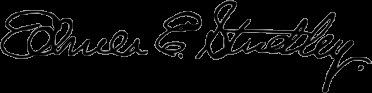
Signature of: elmer e studley